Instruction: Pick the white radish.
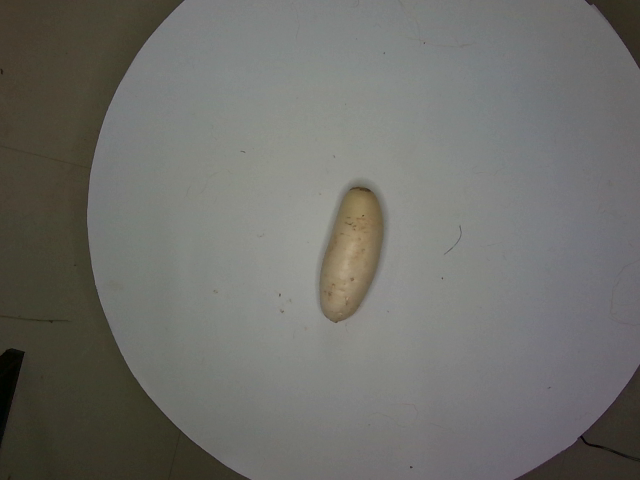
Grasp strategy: vertical